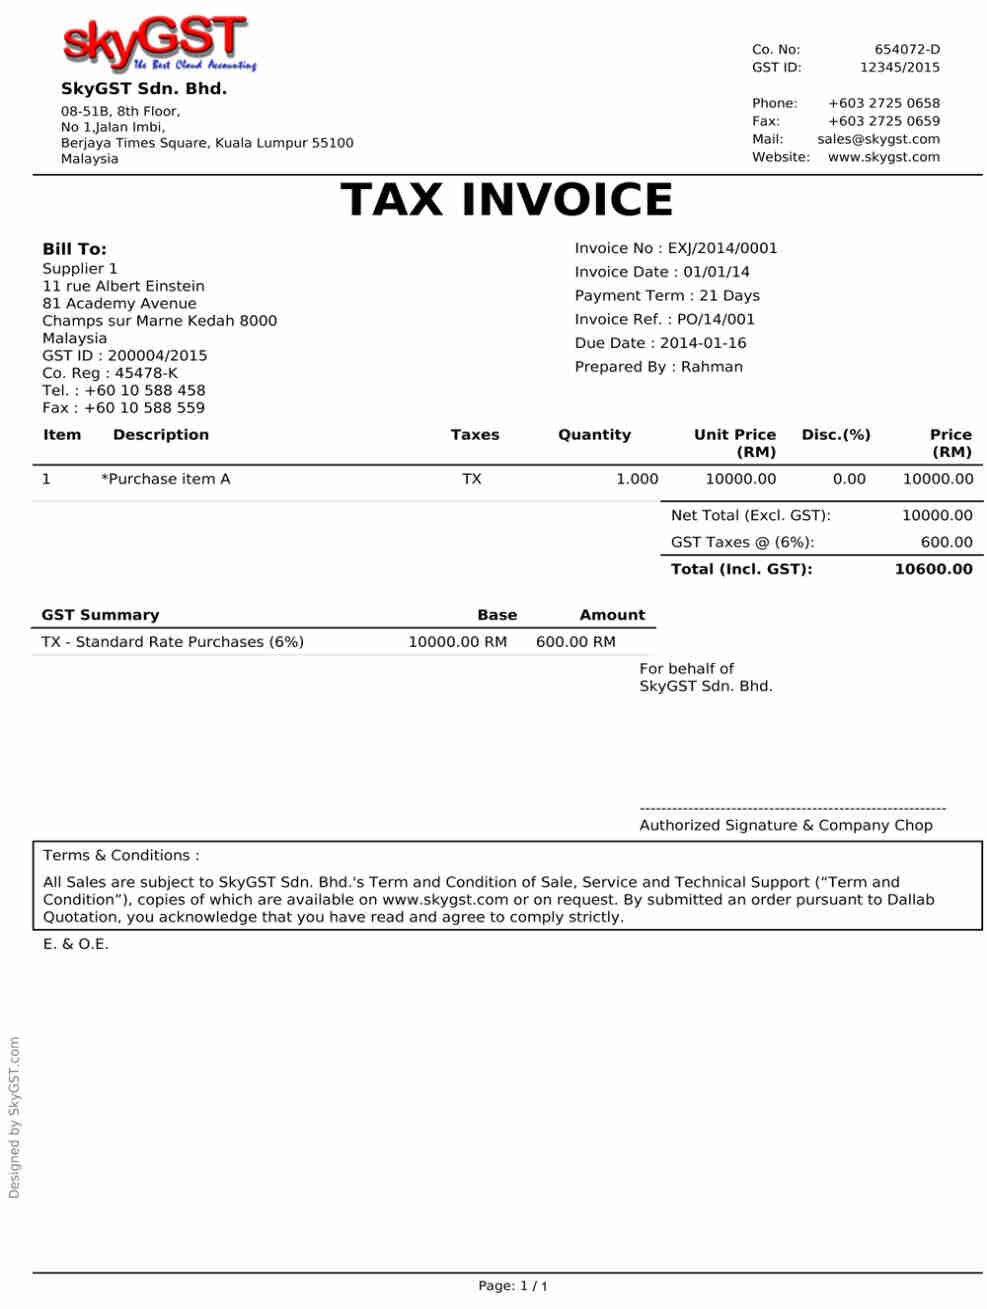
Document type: Invoice